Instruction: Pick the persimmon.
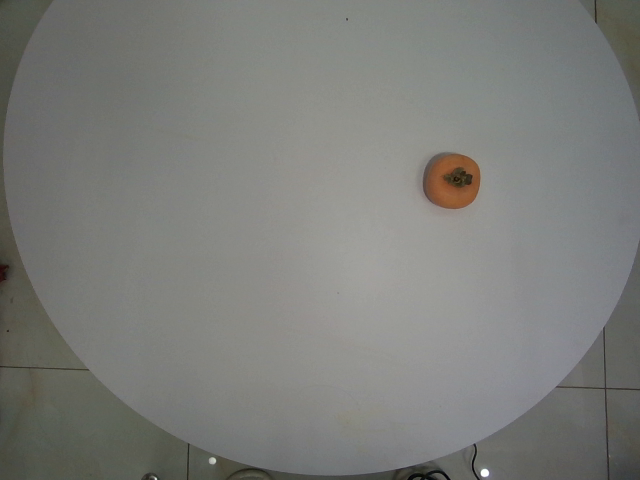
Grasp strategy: vertical